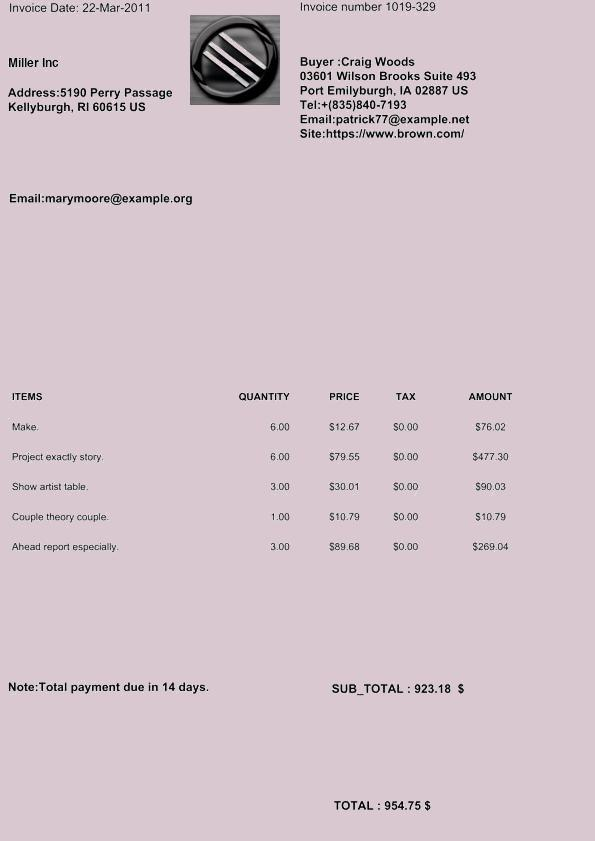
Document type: Invoice